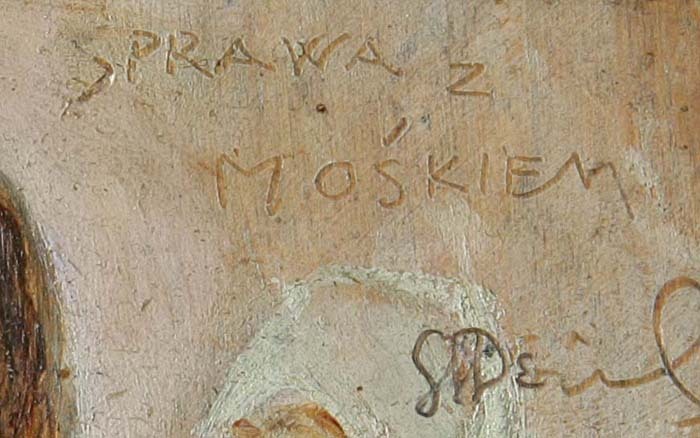
Signature of: stanisław reichan